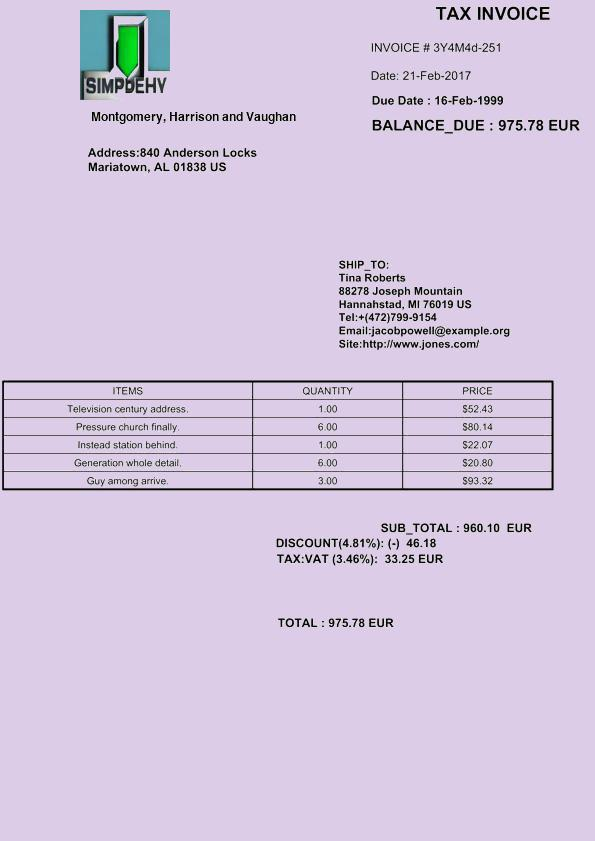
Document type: Invoice